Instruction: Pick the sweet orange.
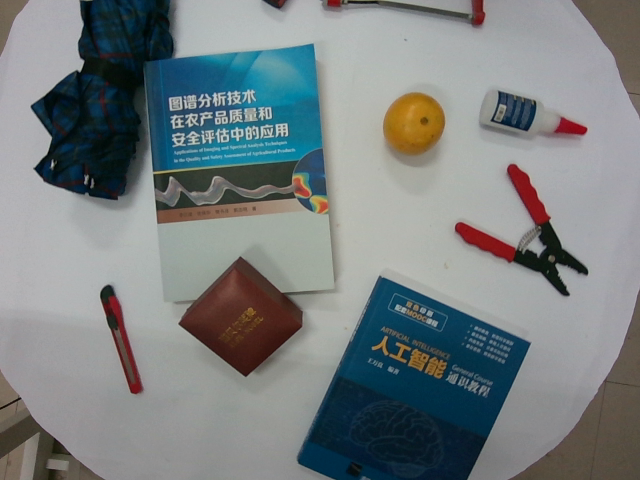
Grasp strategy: vertical